Question: How is the history relevant to the case?
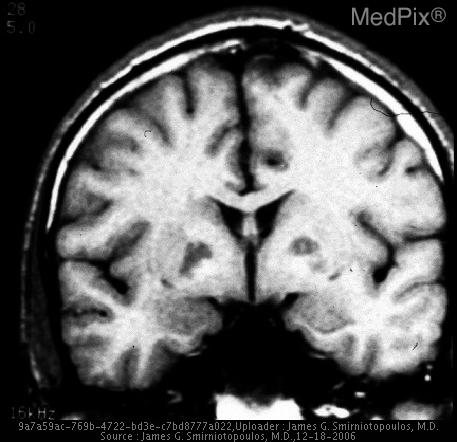
Answer: The patient's history of 23 year old man with headache and lethargy after an ice storm.  Because of a power outage, he has been running a generator in his garage. is key in understanding the case.